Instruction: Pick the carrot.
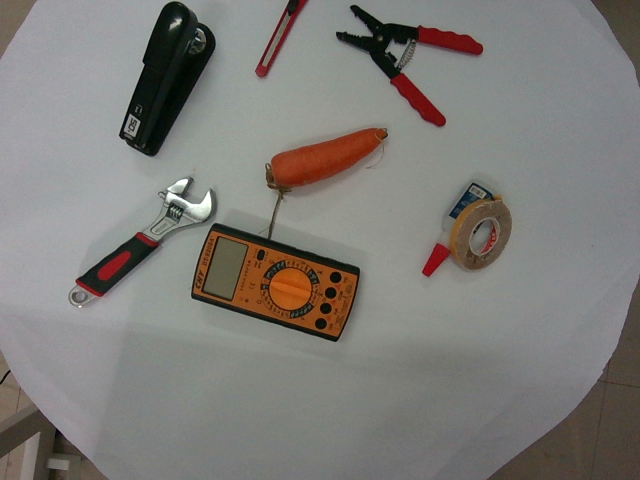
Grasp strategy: vertical